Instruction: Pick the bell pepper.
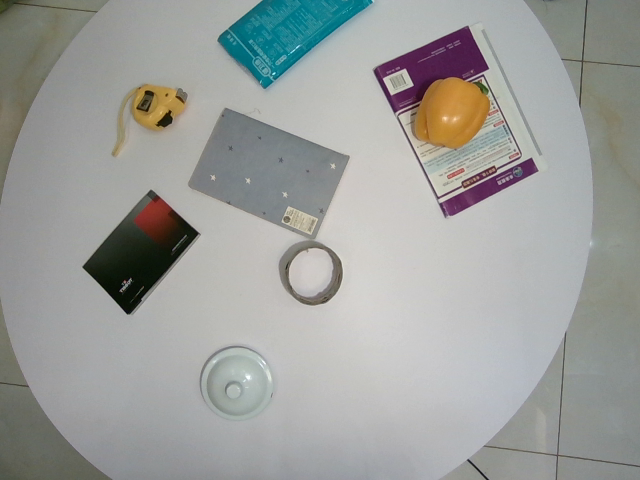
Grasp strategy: vertical